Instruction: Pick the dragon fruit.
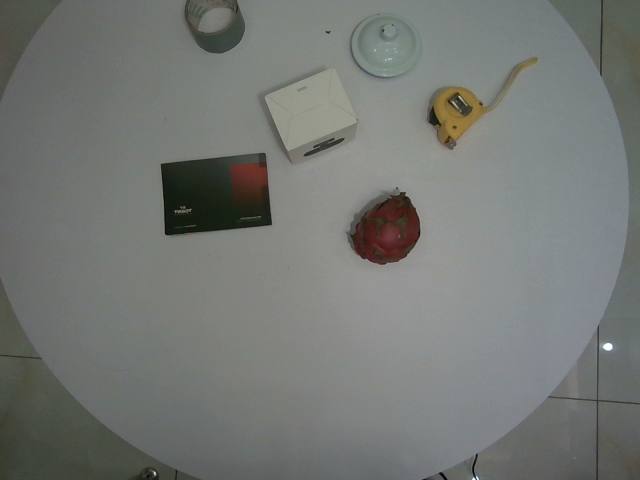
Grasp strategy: vertical